Question: What is the potential diagnosis?
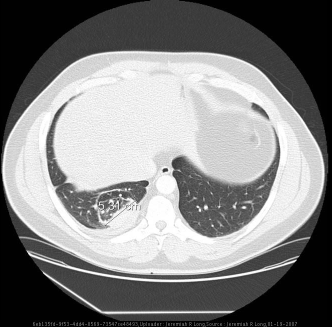
Answer: The possible diagnosis includes Round atelectasis
Neoplasm.